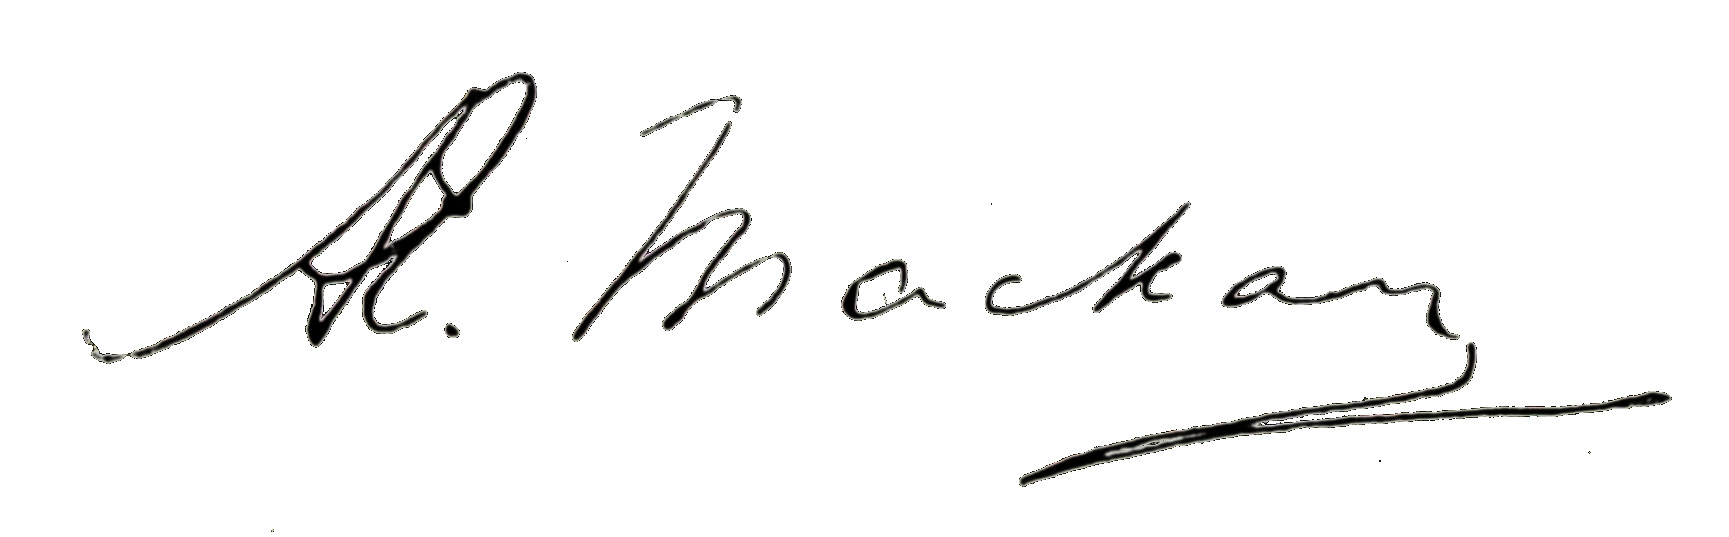
Signature of: æneas mackay